Question: In what way does the history help explain the case?
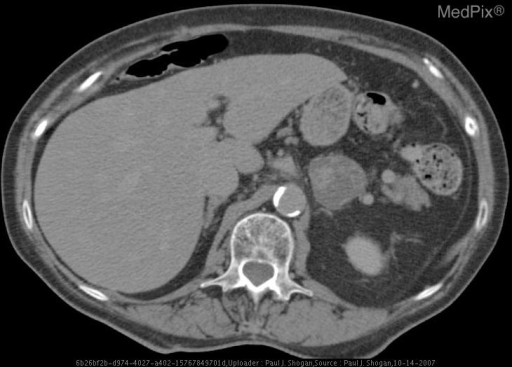
Answer: The patient's history of 53 yo asymptomatic female with known adrenal mass. is key in understanding the case.